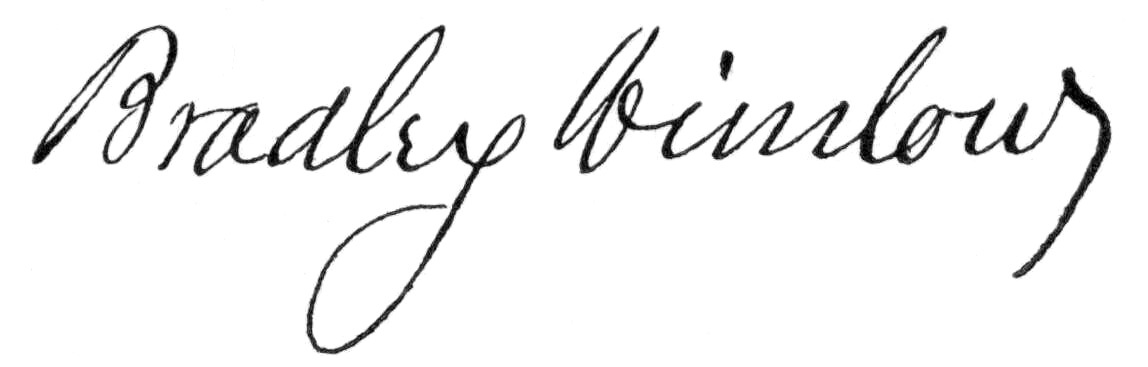
Signature of: bradley winslow